Question: Explain the disease:
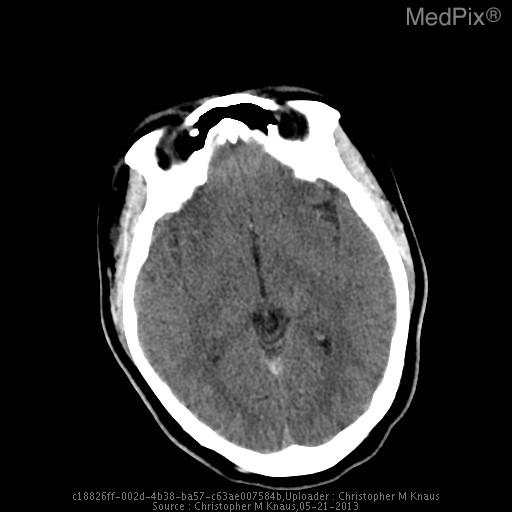
Answer: The disease is discussed as: Venous sinus thrombosis is caused by thrombus formation in the dural venous sinuses or cerebral veins.  It is an uncommon disorder (2-7 per million) which can have serious complications.  Causal factors include local (regional infection, trauma, neoplasm) and systemic (dehydration, hypercoagulable states, pregnancy, oral contraceptives).  Clinical presentation includes headache, neurologic deficits or seizures.  The superior sagittal sinus is most commonly affected, followed by the transverse and sigmoid sinuses.  Complications include venous infarcts, intracerebral hemorrhage and intracranial hypertension.

On noncontrast CT, the thombosed sinus is usually hyperdense.  This is nonspecific as dehydrated patients, adjacent subdural or subarachnoid hemorrhage or elevated hematocrit can cause increased sinus attenuation.  On contrast enhanced CT, the empty delta sign is a central defect from thrombus surrounded by contrast enhanced blood.  On MRI, absence of a flow void or abnormal signal within the sinus is seen.

MR venography with two-dimensional time-of-flight is used due to high sensitivity for slow flow compared to 3D TOF.  Contrast enhanced MRV improves visualization of small vessels.  CT venography is a rapid and accurate method for evaluating the venous sinuses.  Disadvantages include ionizing radiation exposure and need for iodinated contrast material.